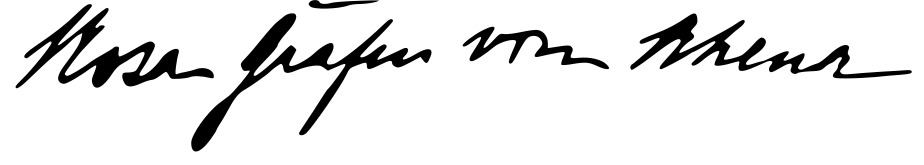
Signature of: rosalie countess of rhena